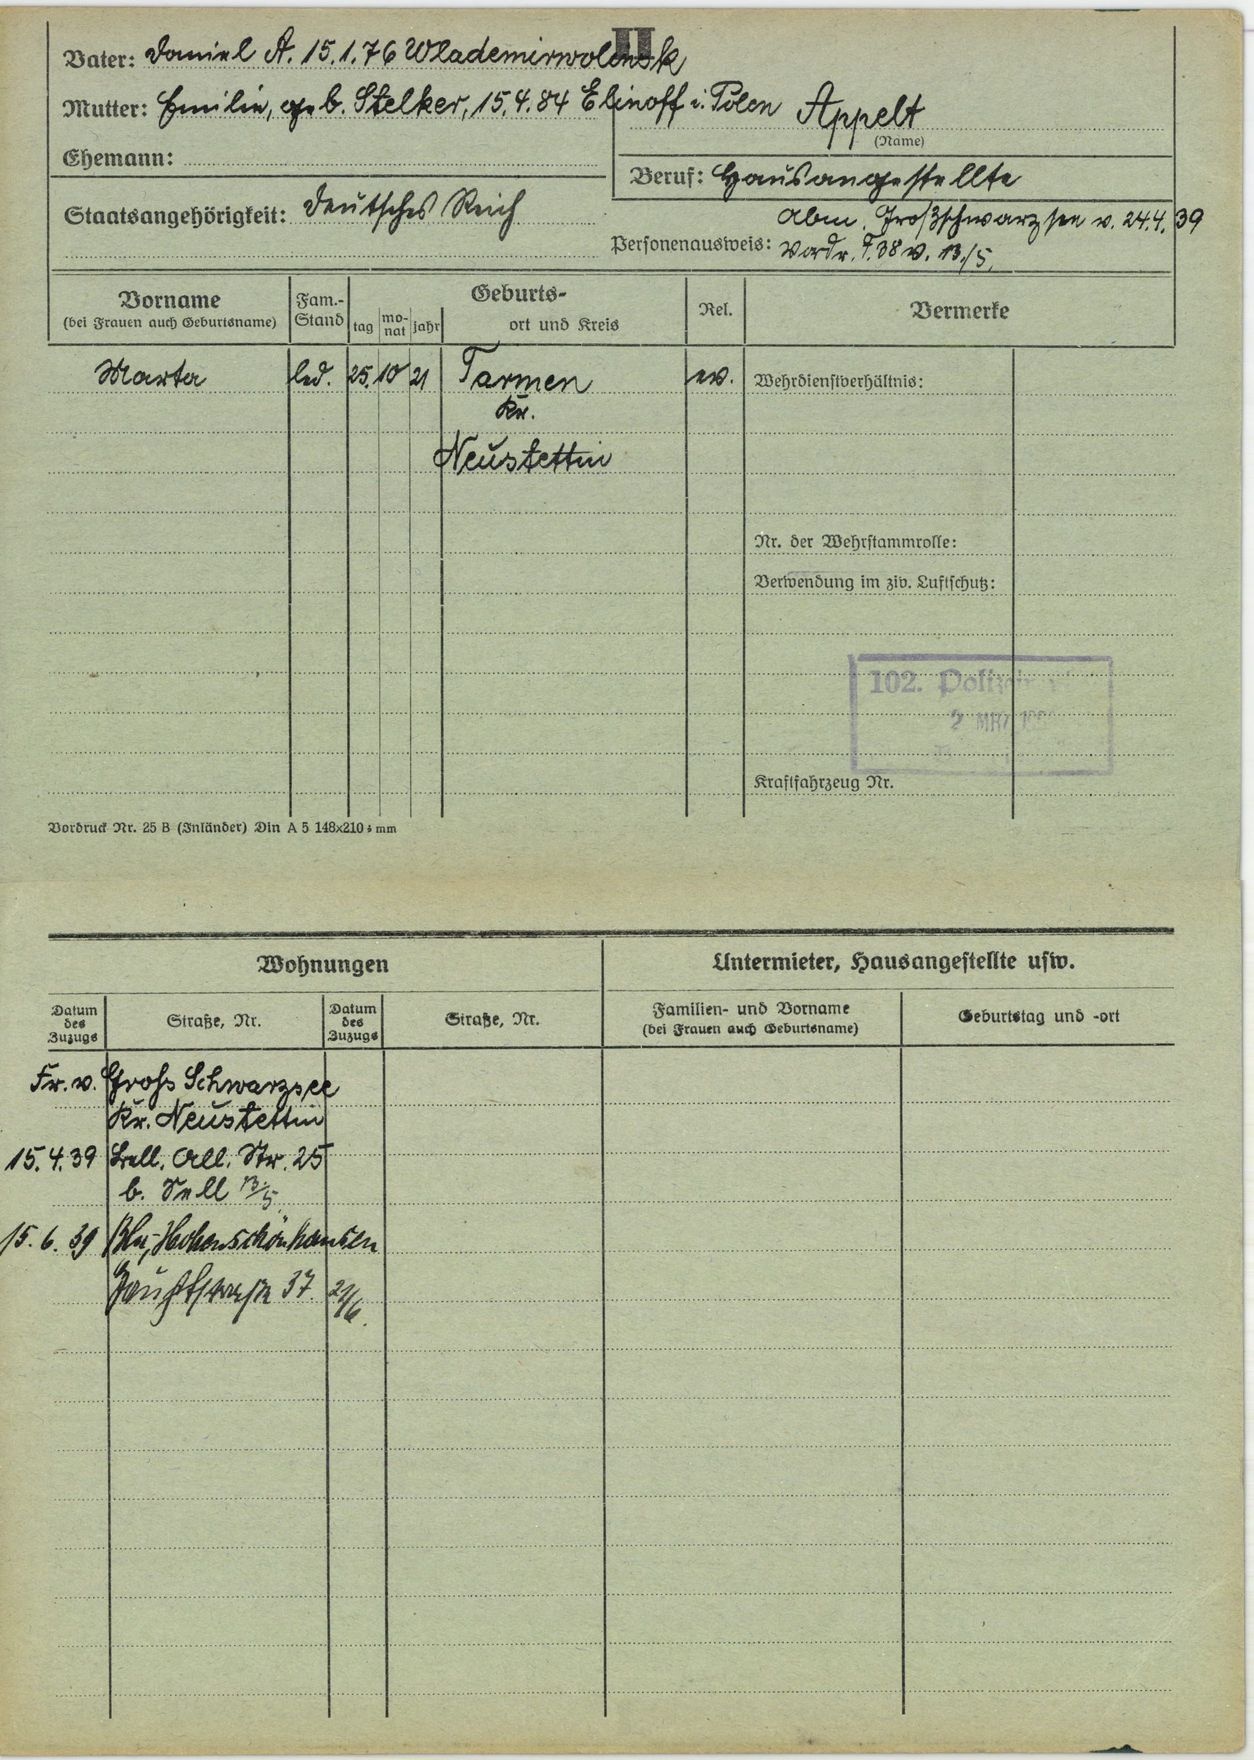
Appelt